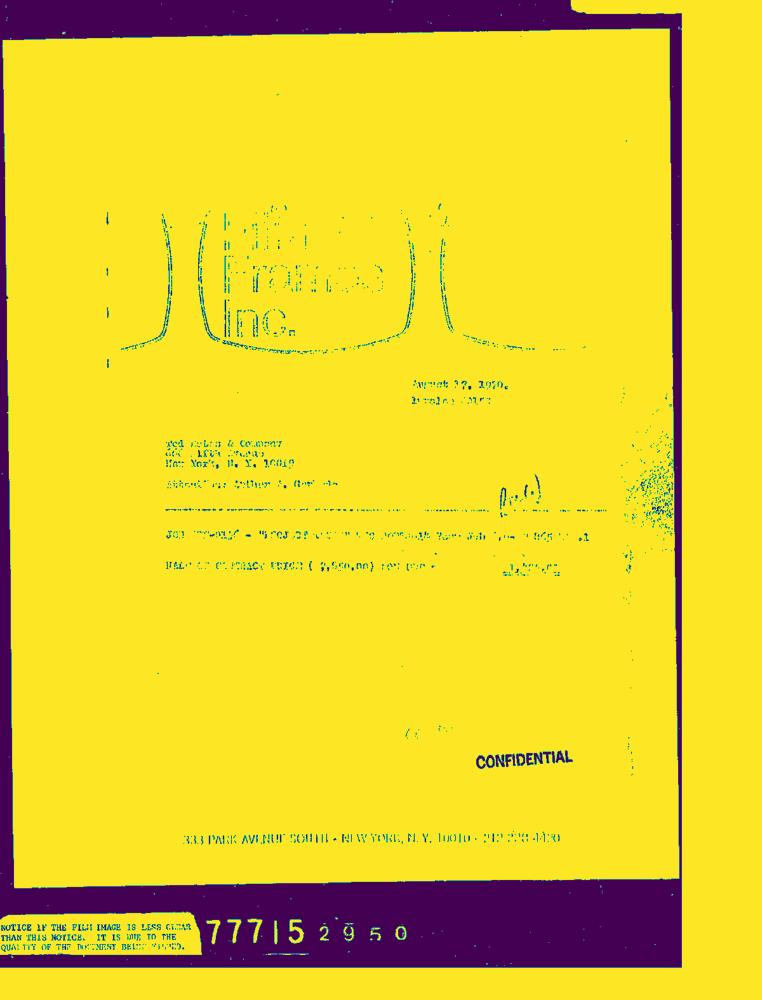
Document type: Invoice-Doc